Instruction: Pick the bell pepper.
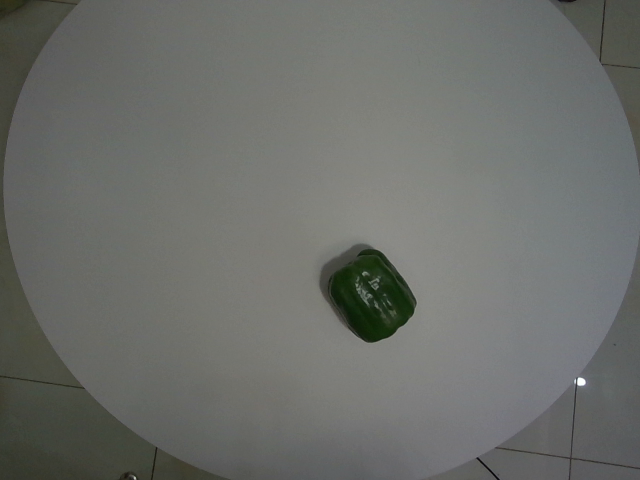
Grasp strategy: vertical